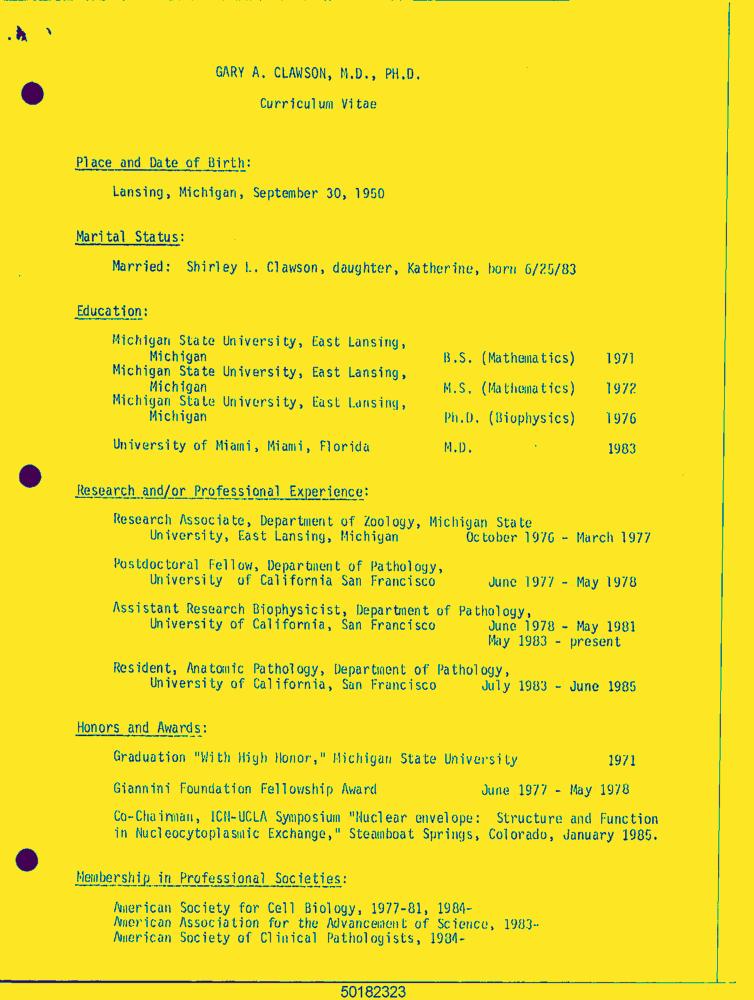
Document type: Resume-Doc